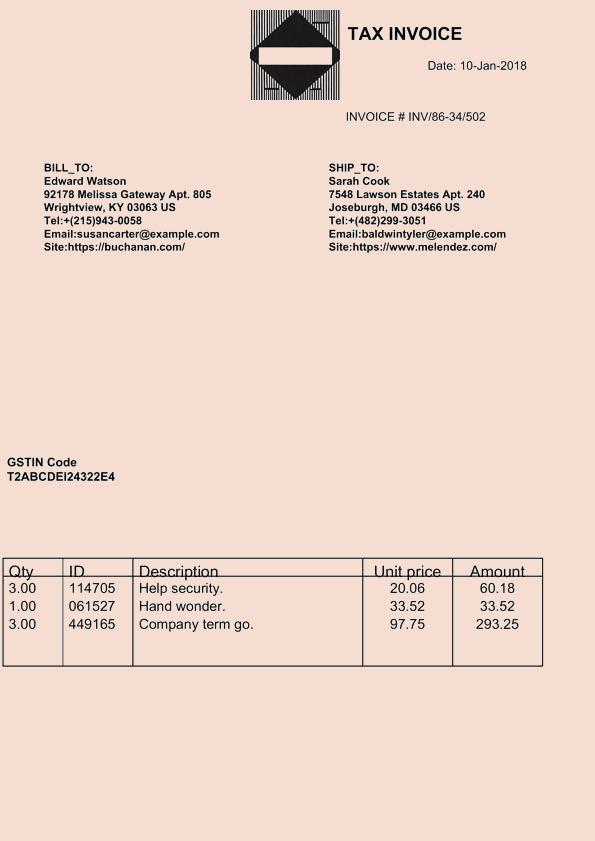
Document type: Invoice